Question: Which state is mentioned in the document?
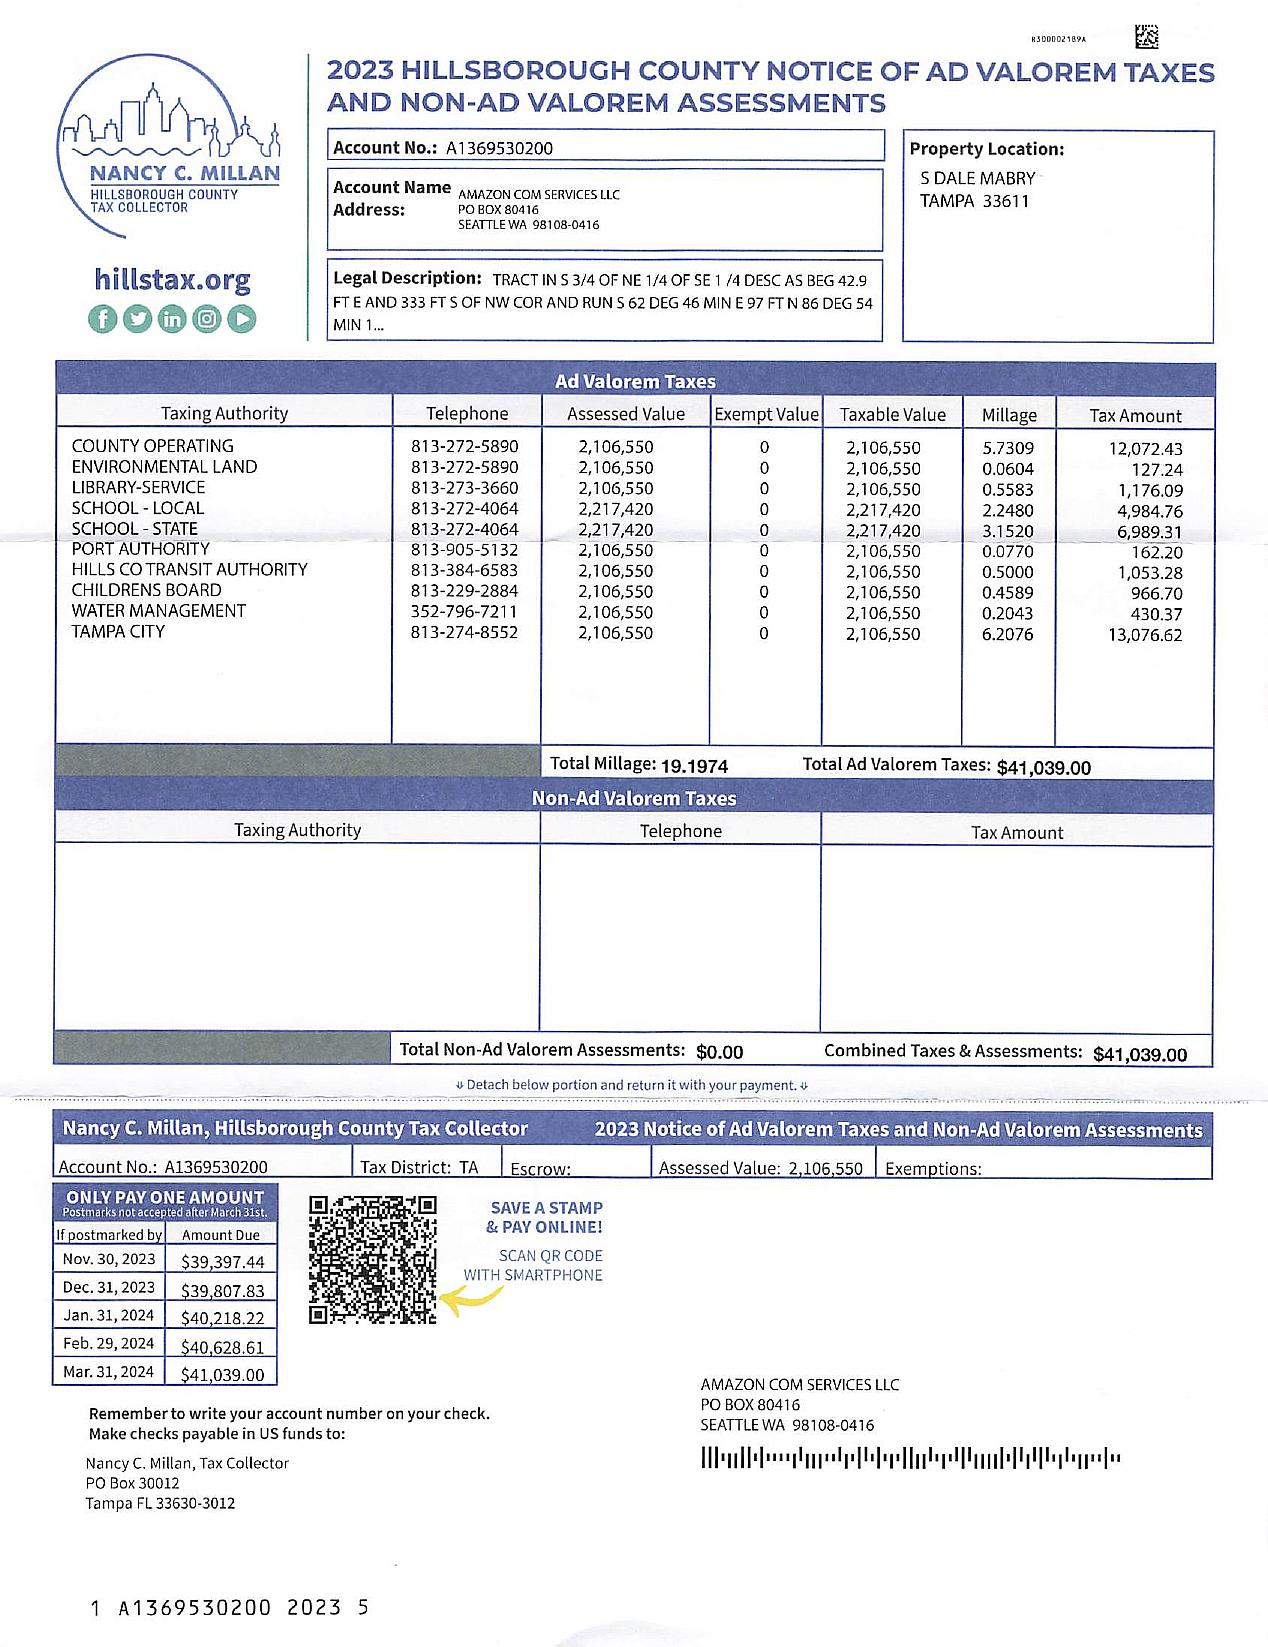
Answer: "FL"